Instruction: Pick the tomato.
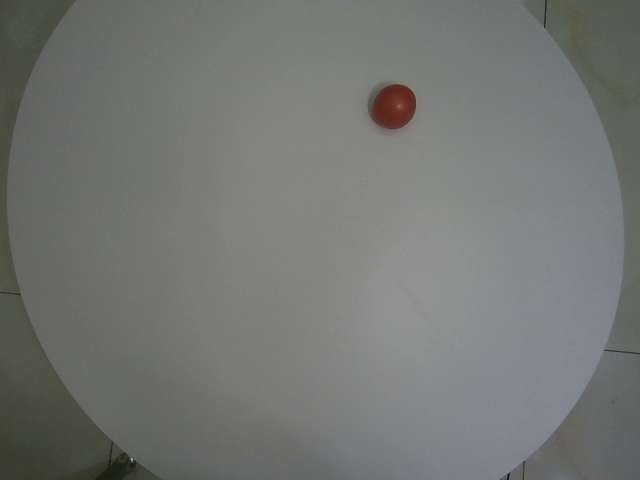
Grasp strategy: vertical